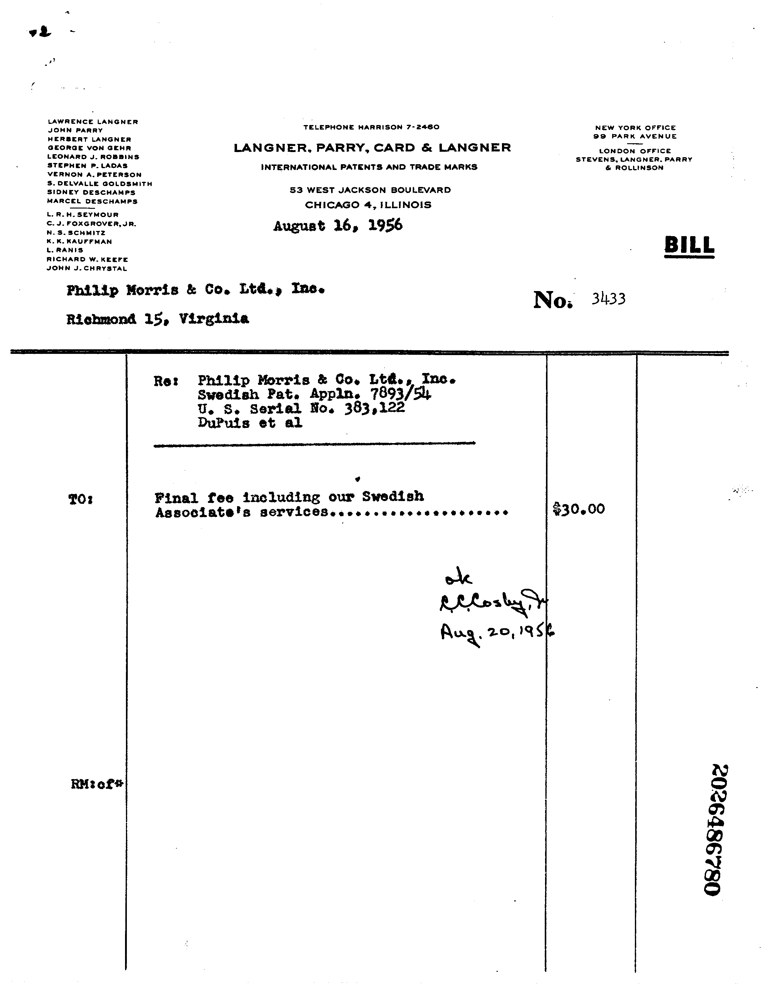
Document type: Invoice